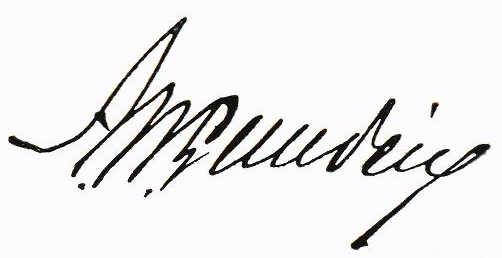
Signature of: august lundén